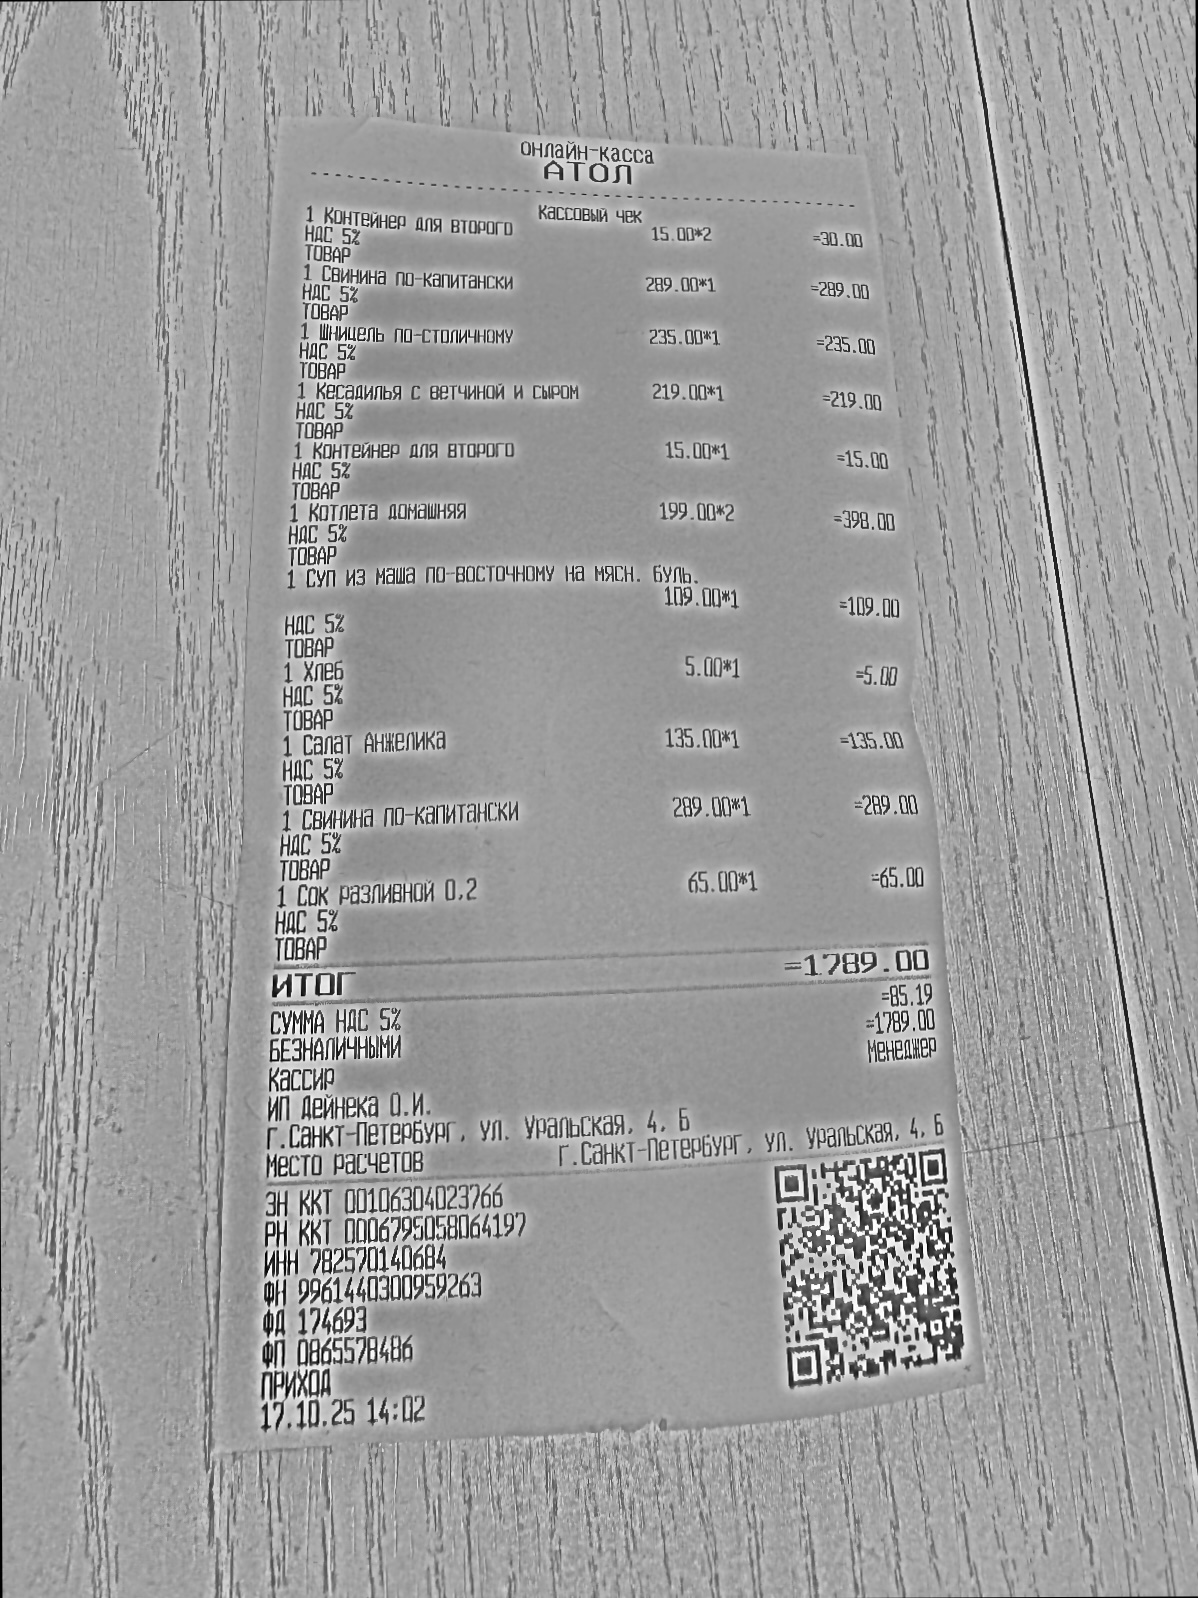
Продавец: ИП Дейнека О.И.
ИНН: 782570140684
Дата: 17.10.25
Товары: 1 Контейнер для второго; 1 Свинина по-капитански; 1 Шницель по-столичному; 1 Кесадилья с ветчиной и сыром; 1 Контейнер для второго; 1 Котлета домашняя; 1 Суп из маша по-восточному на мясн. буль.; 1 Хлеб; 1 Салат Анжелика; 1 Свинина по-капитански; 1 Сок разливной 0.2
Количество: 2; 1; 1; 1; 1; 2; 1; 1; 1; 1; 1
Цена: 15.00; 289.00; 235.00; 219.00; 15.00; 199.00; 109.00; 5.00; 135.00; 289.00; 65.00
Сумма: 30.00; 289.00; 235.00; 219.00; 15.00; 398.00; 109.00; 5.00; 135.00; 289.00; 65.00
Итого: 1789.00